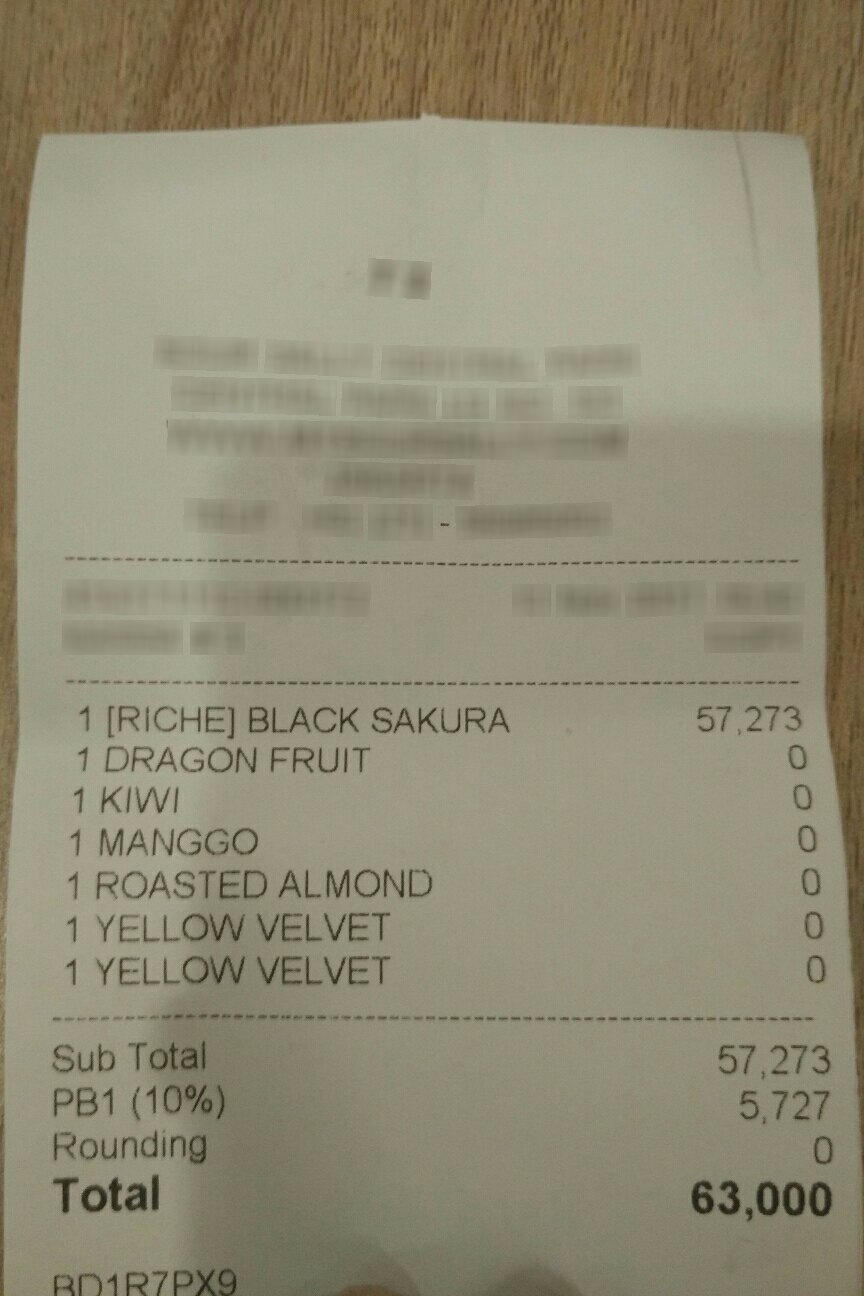
Number of items: 6
Subtotal: 57,273
Tax: 5,727
Other charges: 0
Total: 63,000
OCR text regions:
text: 1
text: [RICHE]
text: BLACK
text: SAKURA
text: 57,273
text: 1
text: DRAGON
text: FRUIT
text: 0
text: 1
text: KIWI
text: 0
text: 1
text: MANGGO
text: 0
text: 1
text: ROASTED ALMOND
text: 0
text: 1
text: YELLOW
text: VELVET
text: 0
text: 1
text: YELLOW
text: VELVET
text: 0
text: Sub
text: Total
text: 57,273
text: PB1
text: (10%)
text: 5,727
text: Rounding
text: 0
text: Total
text: 63,000